Question: What are the imaging findings?
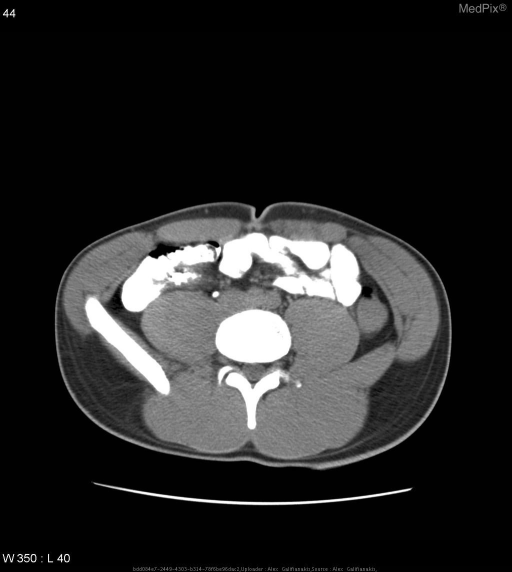
Answer: The imaging shows CT demonstrates homogeneous density of thickened bowel wall with intestinal lumen surrounded by edematous mucosa.  The distal jejunum and terminal ileum were involve.  Intervening segments of bowel were unremarkable.
Subsequent colonoscopy demonstrated nodularity within the terminal ileum.
Small bowel follow through revealed delayed transit time with persistent narrowing and thickening of the distal jejunum and terminal ileum. CT demonstrates homogeneous density of thickened bowel wall with intestinal lumen surrounded by edematous mucosa..